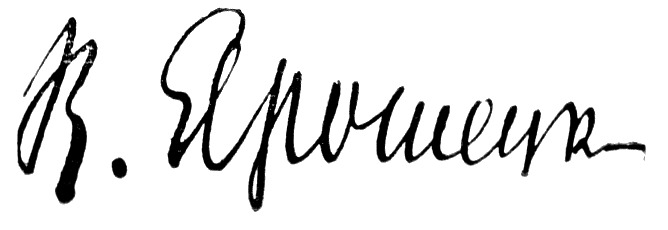
Signature of: volodymyr yarochenko